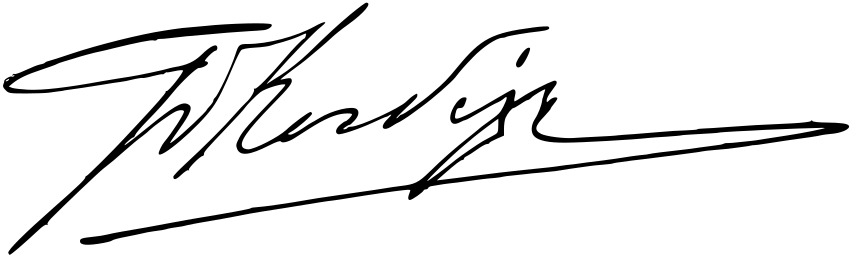
Signature of: georgios kondylis